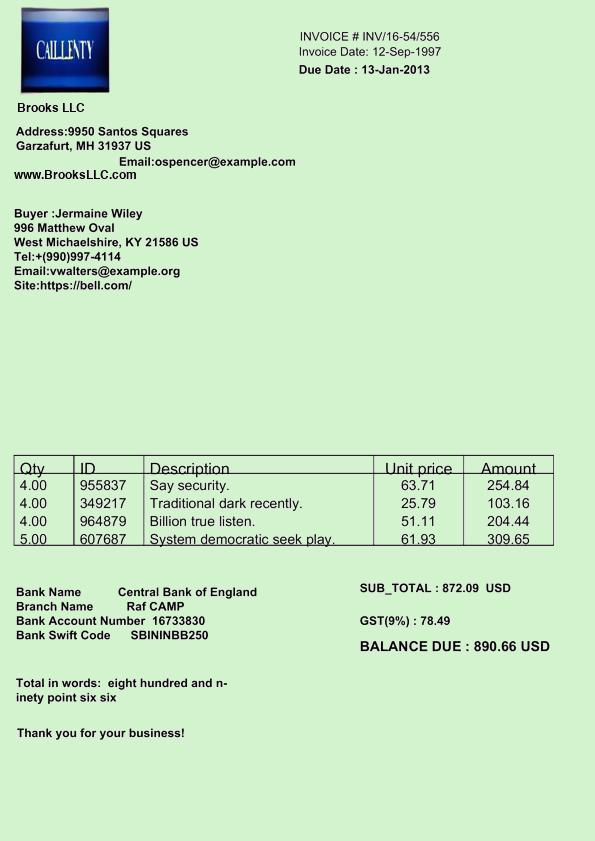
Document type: Invoice